Question: How is the history relevant to the case?
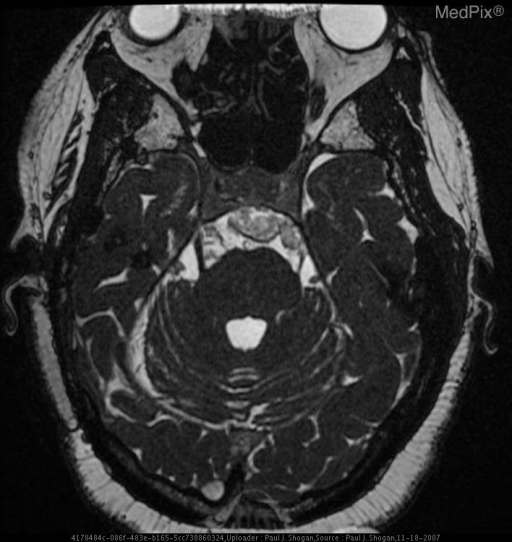
Answer: The patient's history of 52 yo female with complaint of hearing loss. is key in understanding the case.